Question: What type of tax is indicated in the document, personal property or real estate?
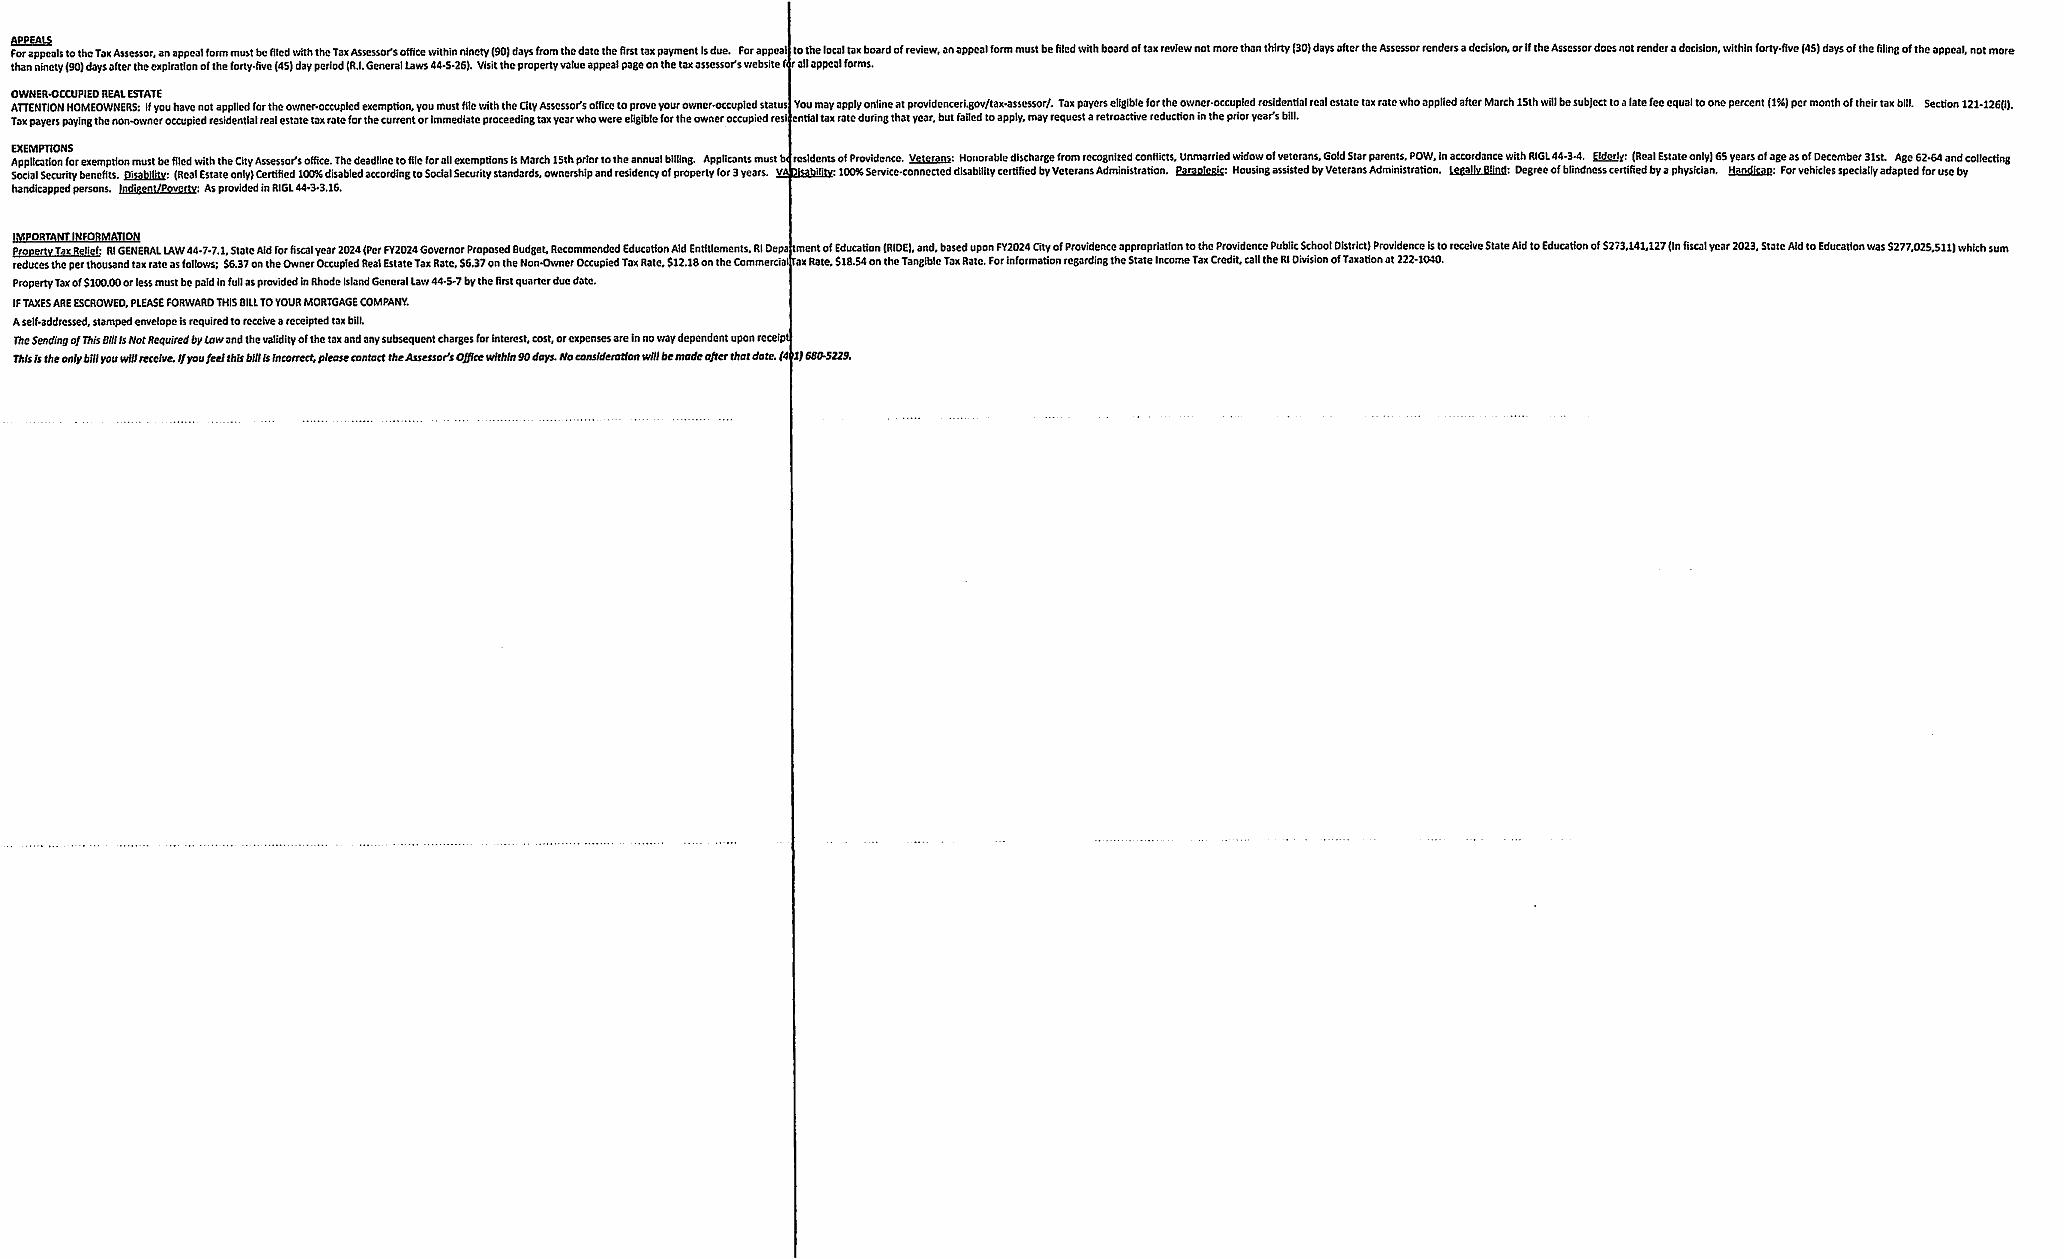
Answer: "real estate"